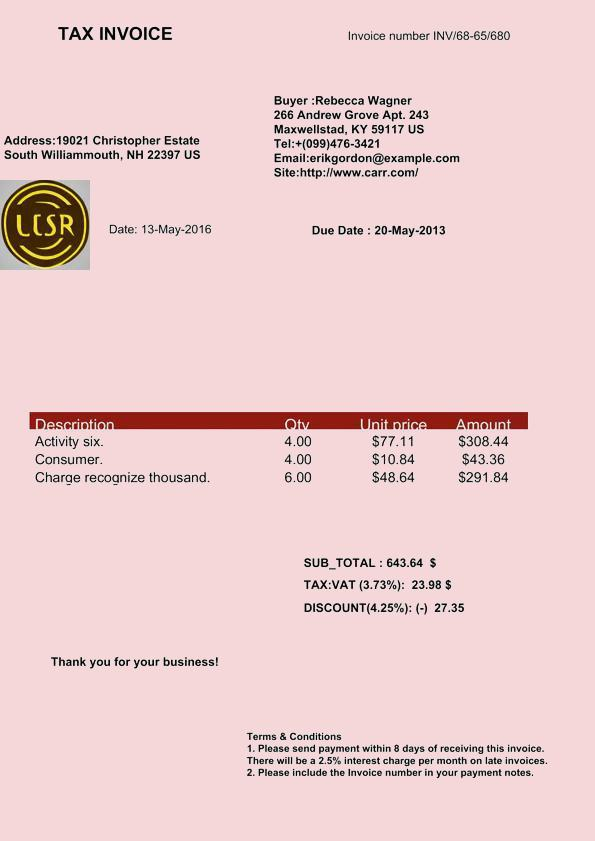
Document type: Invoice